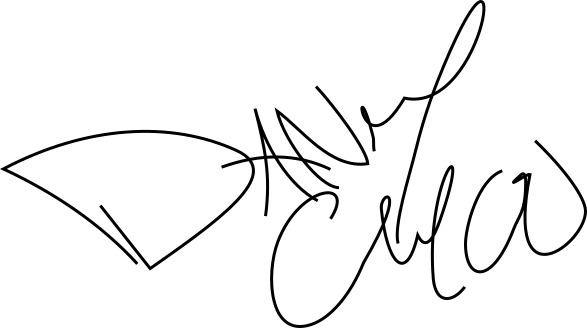
Signature of: danny choo